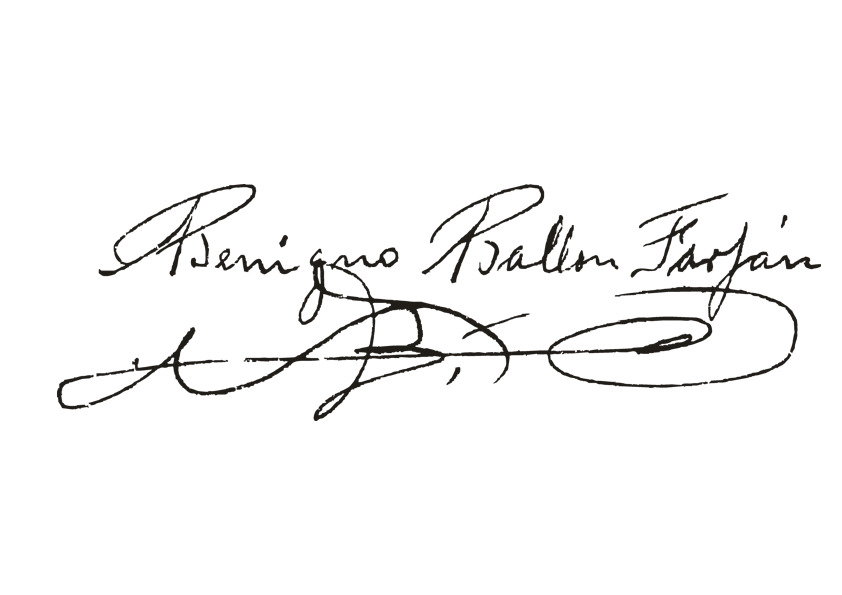
Signature of: benigno ballón farfán